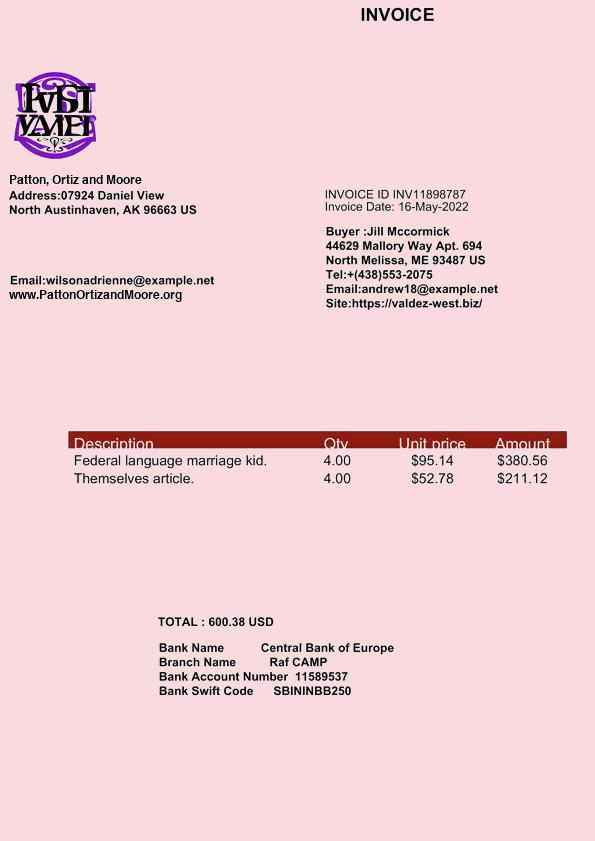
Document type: Invoice